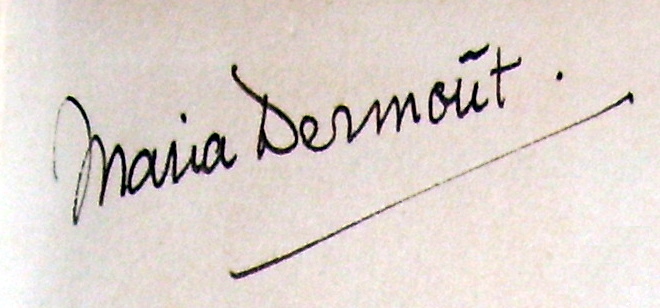
Signature of: maria dermoût